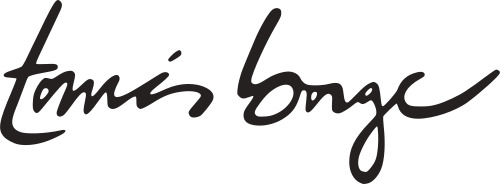
Signature of: tomás borge